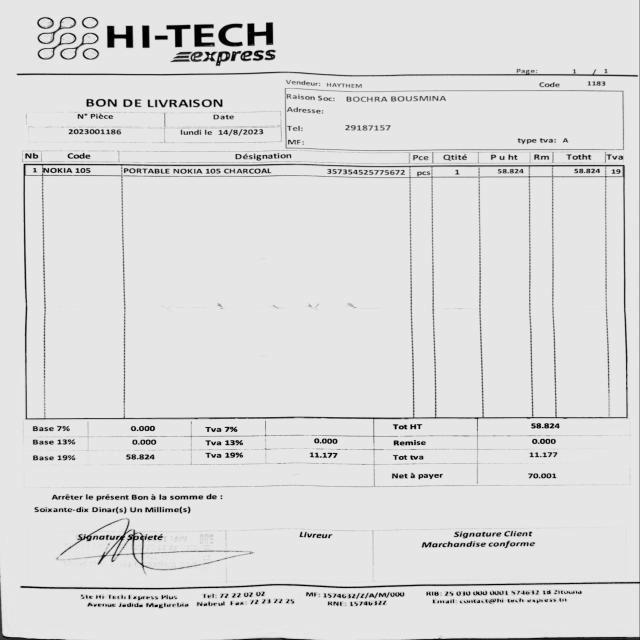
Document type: Invoice